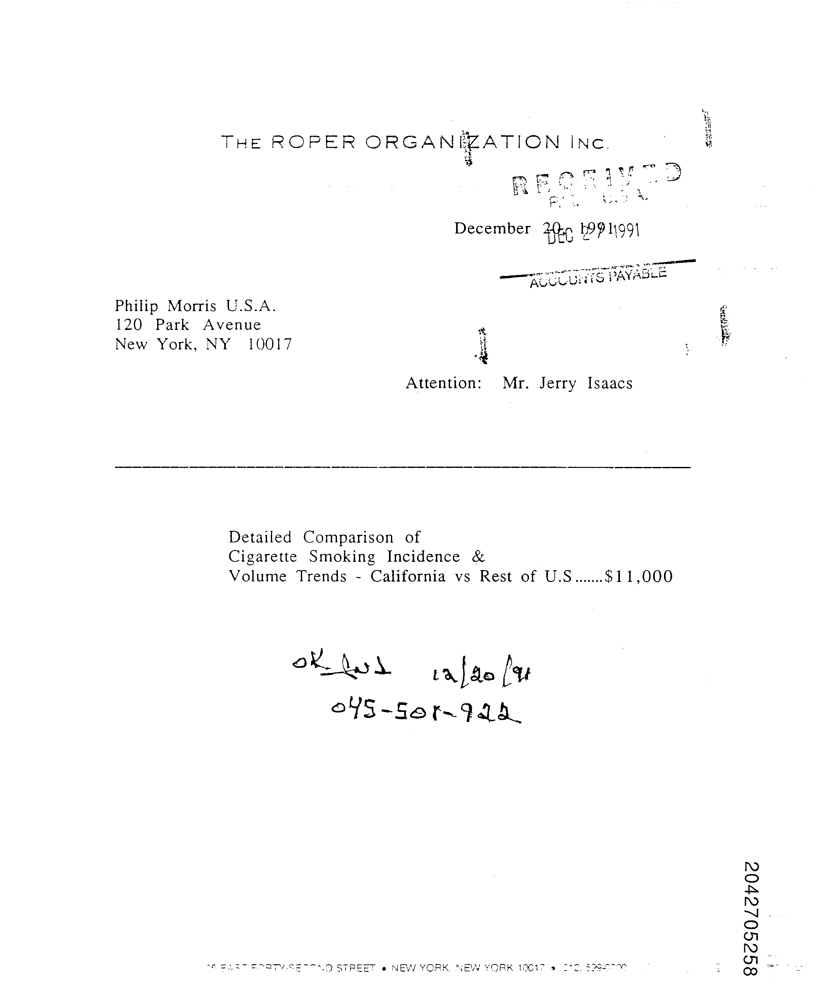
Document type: Invoice